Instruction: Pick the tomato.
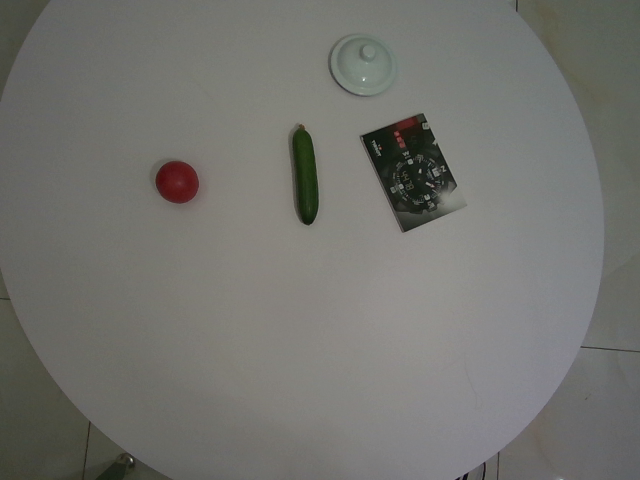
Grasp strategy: vertical